Question: How does the patient history play a role?
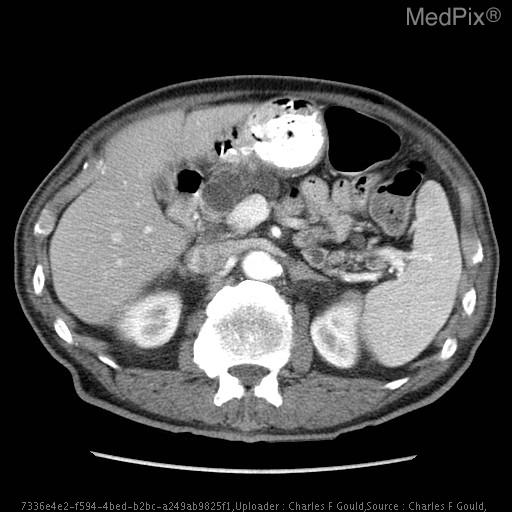
Answer: The patient's history of 79 y/o white male, preoperative evaluation pending CABG.  History of hypertension, hyperlipidemia and diabetes.  Recent 50 lb weight loss. is key in understanding the case.